Question: How does the patient history play a role?
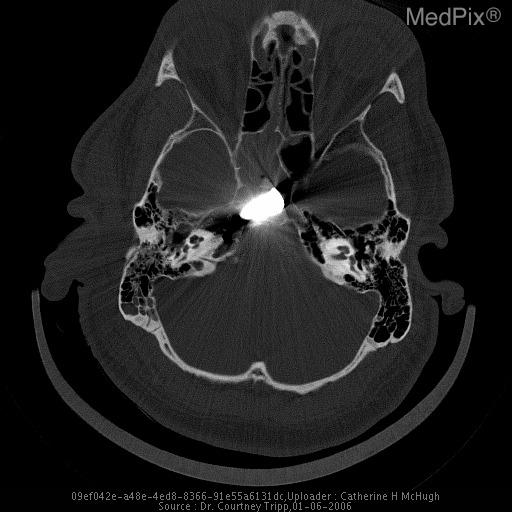
Answer: The patient's history of A male soldier was shot in the right shoulder while on security detail in Iraq. is key in understanding the case.